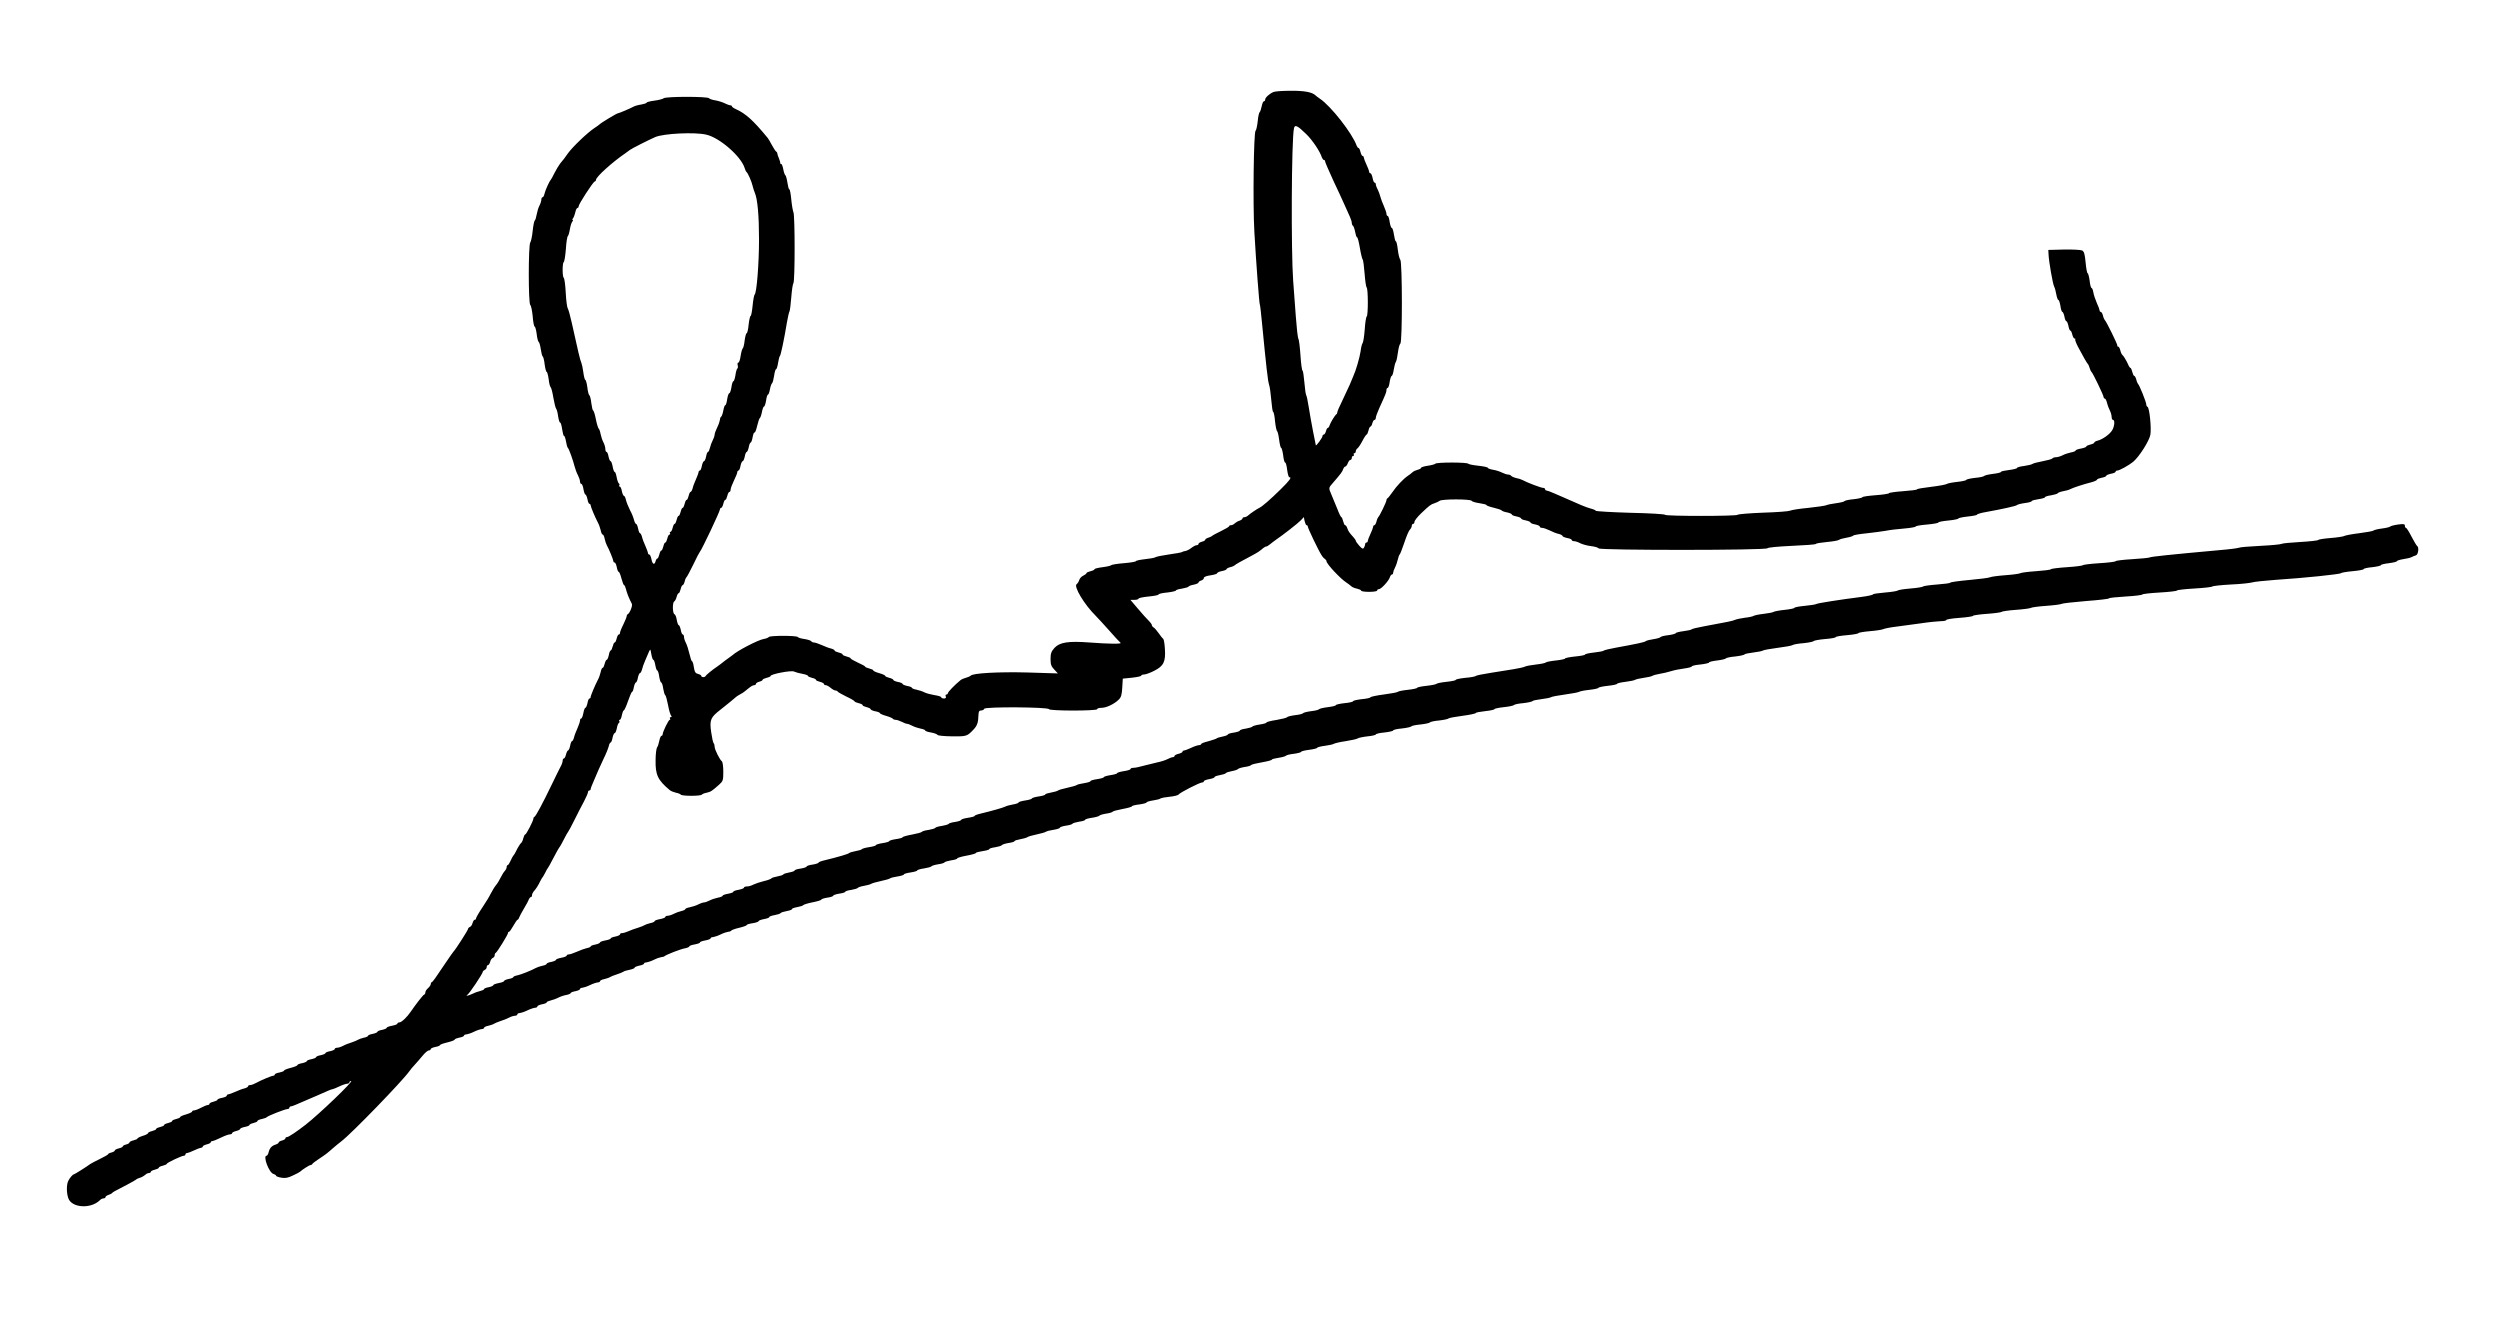
Signature of: sudharmono